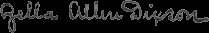
Signature of: zella allen dixson